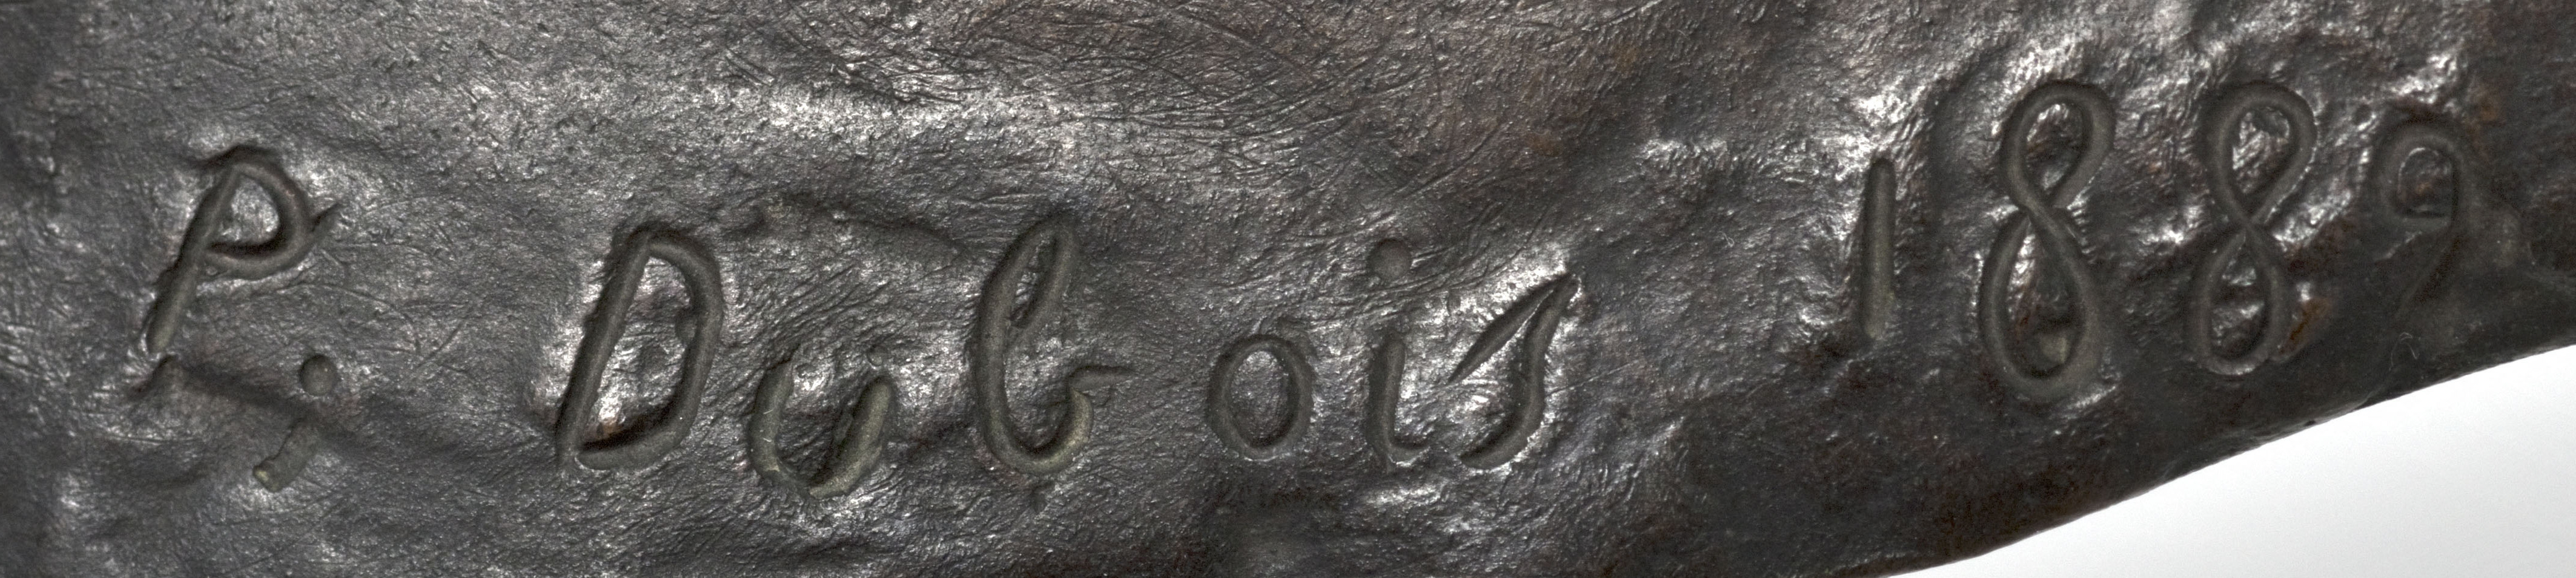
Signature of: paul dubois